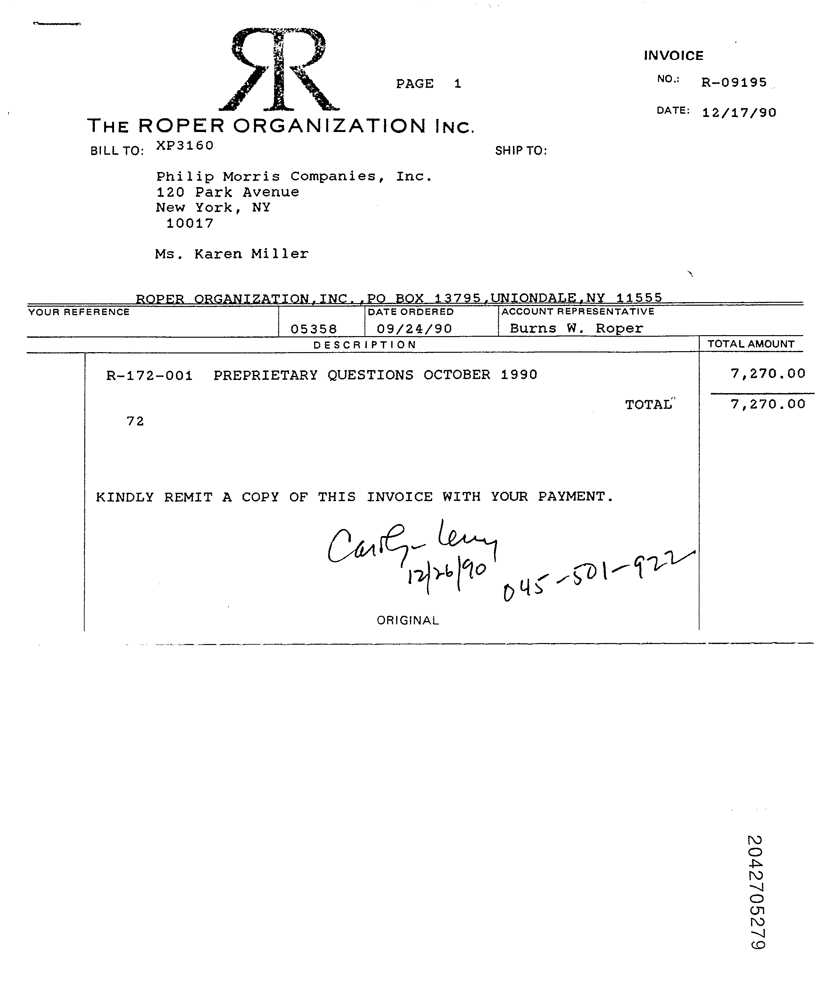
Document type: Invoice